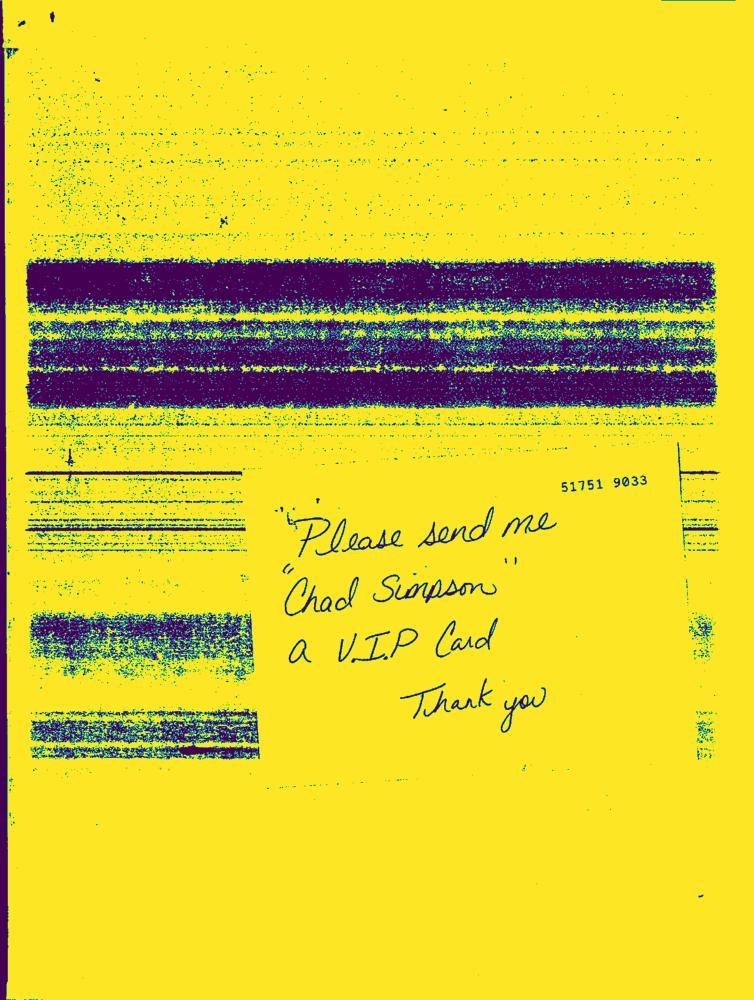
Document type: Hand-Written